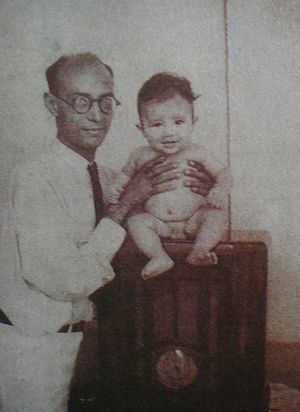
Raúl Leoni and a kid, 1935.